Question: What type of tax is indicated in the document, personal property or real estate?
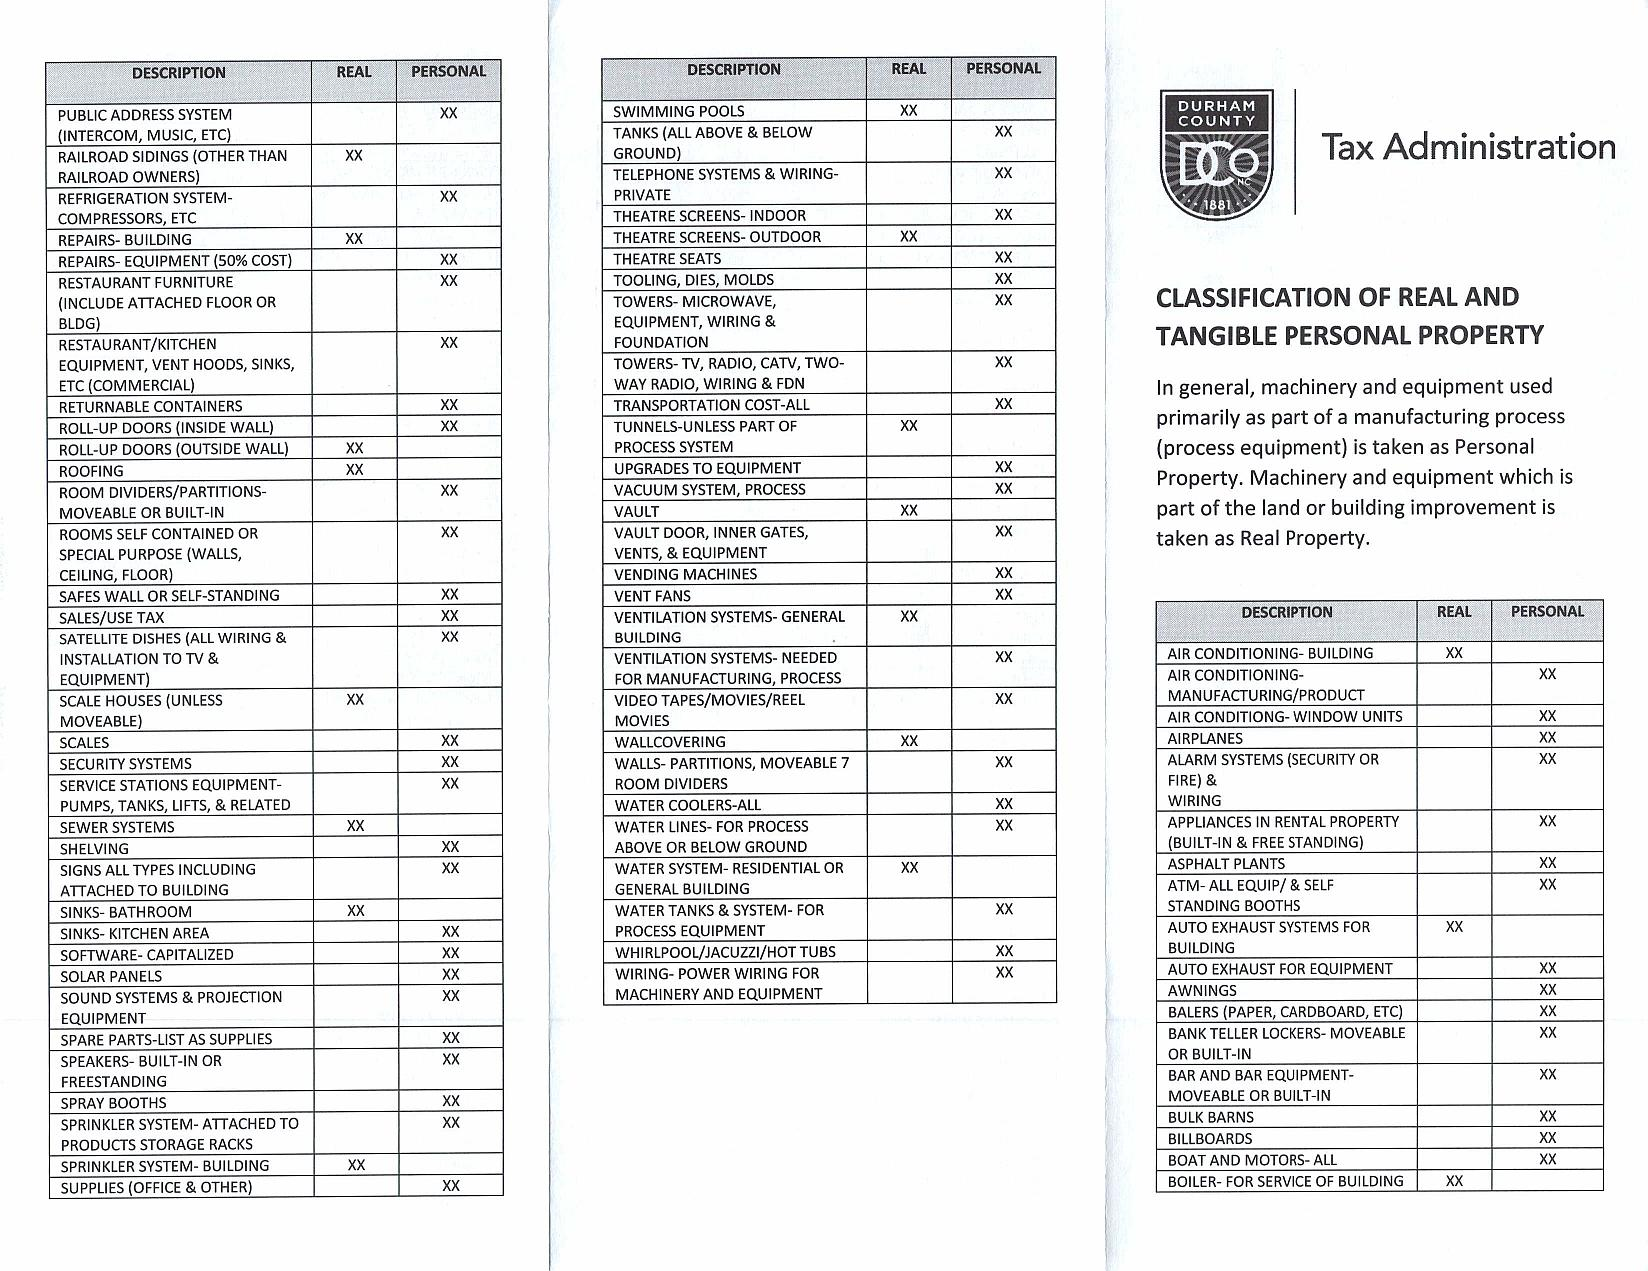
Answer: "Personal Property or Real Estate Tax"